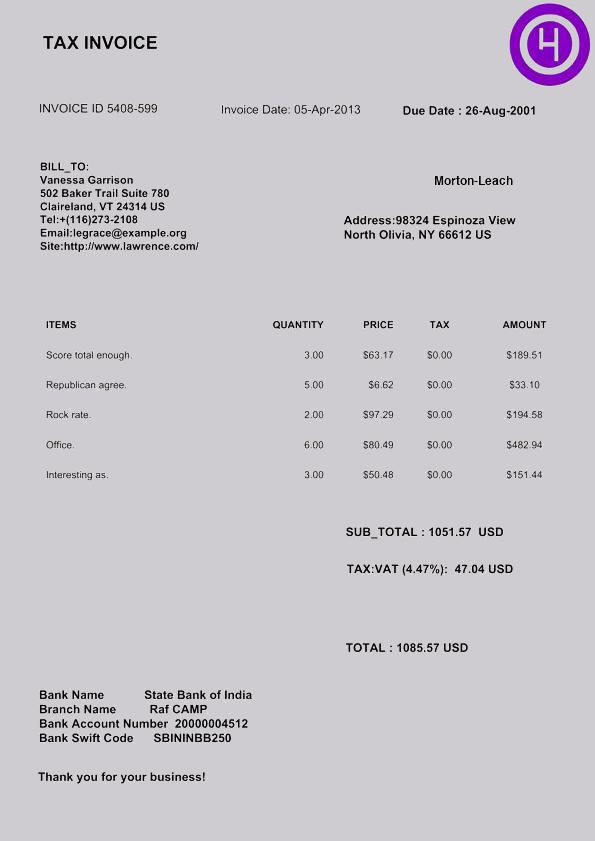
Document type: Invoice